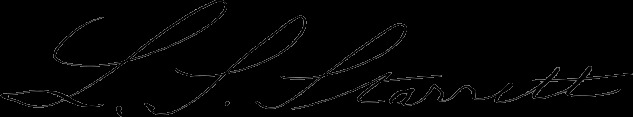
Signature of: laroy s starrett